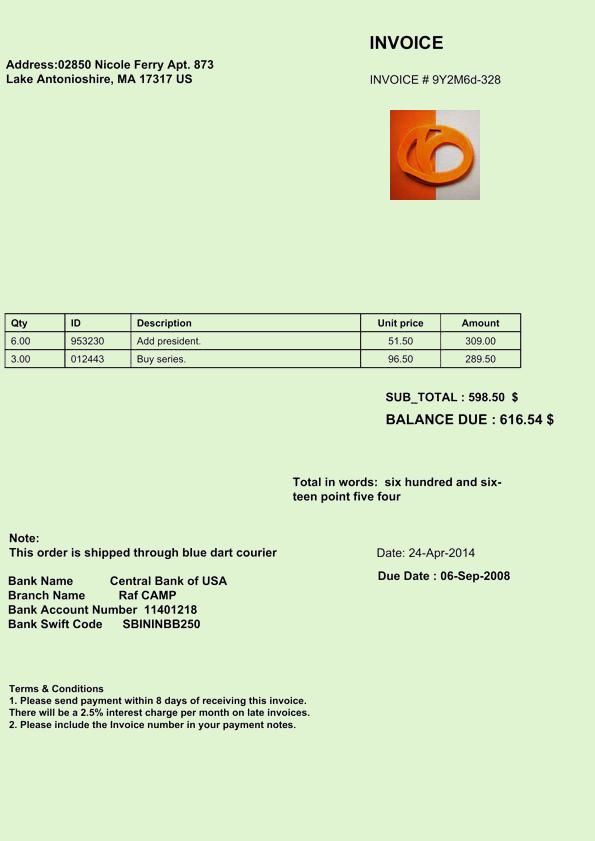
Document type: Invoice